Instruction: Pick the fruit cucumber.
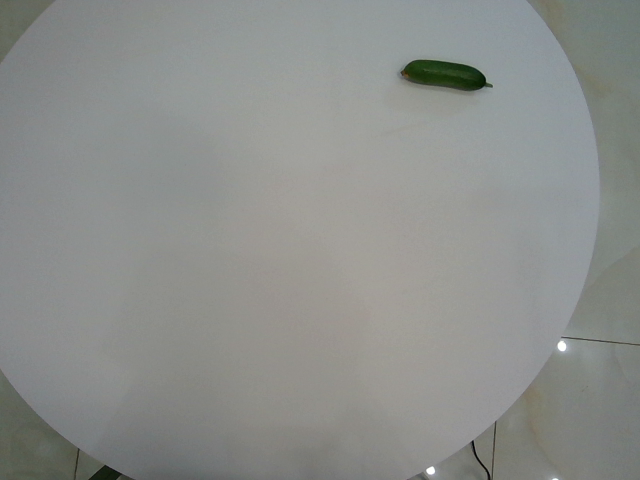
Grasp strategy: vertical